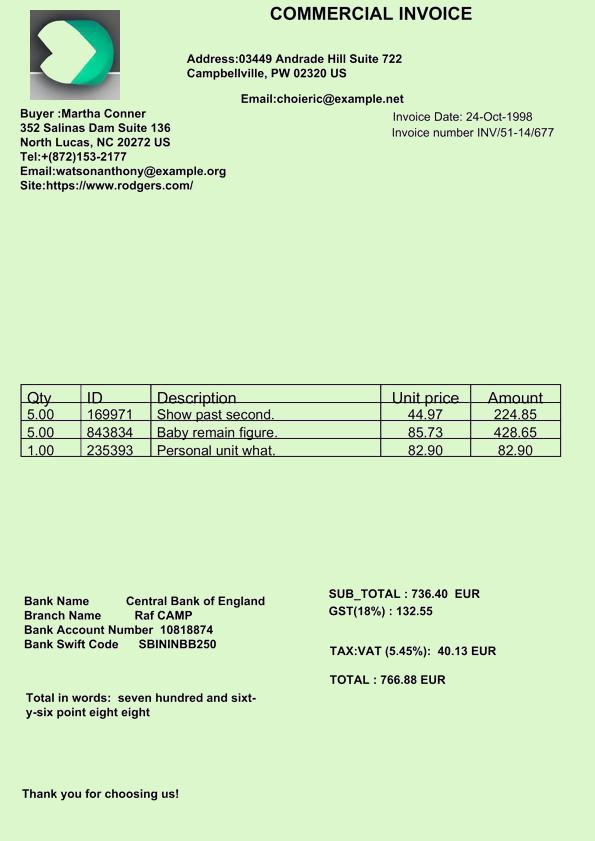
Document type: Invoice